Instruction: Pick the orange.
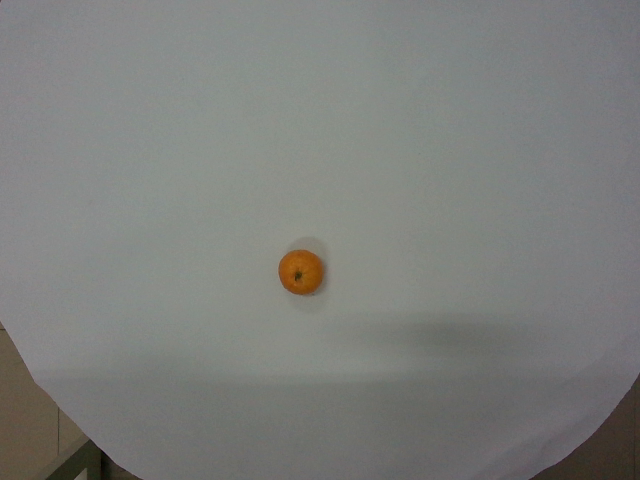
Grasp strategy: vertical